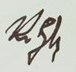
Signature of: klara marinova